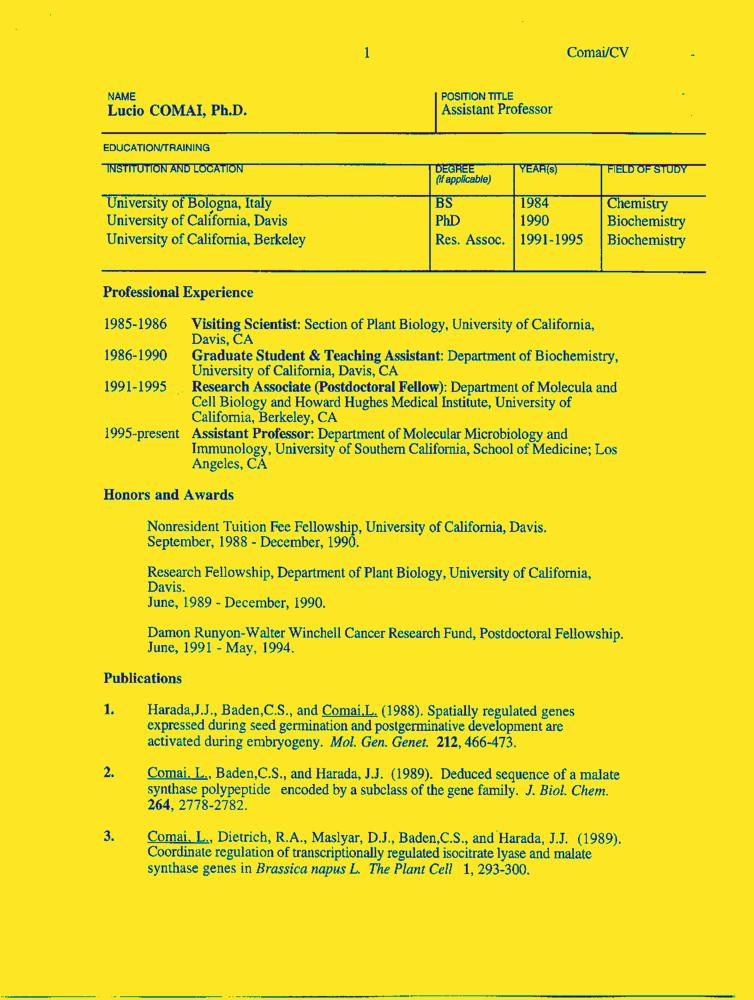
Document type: Resume-Doc